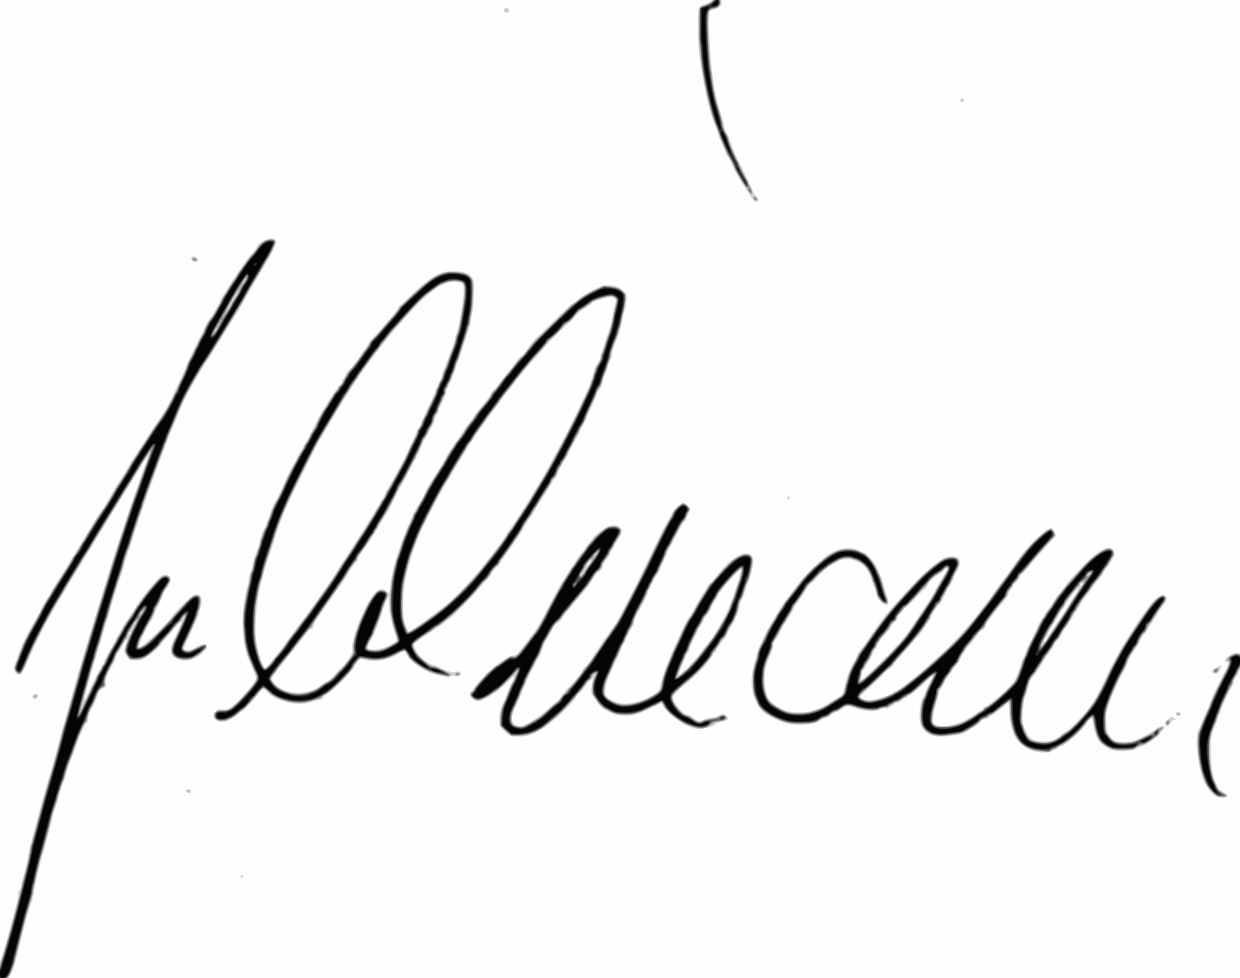
Signature of: jens lehmann